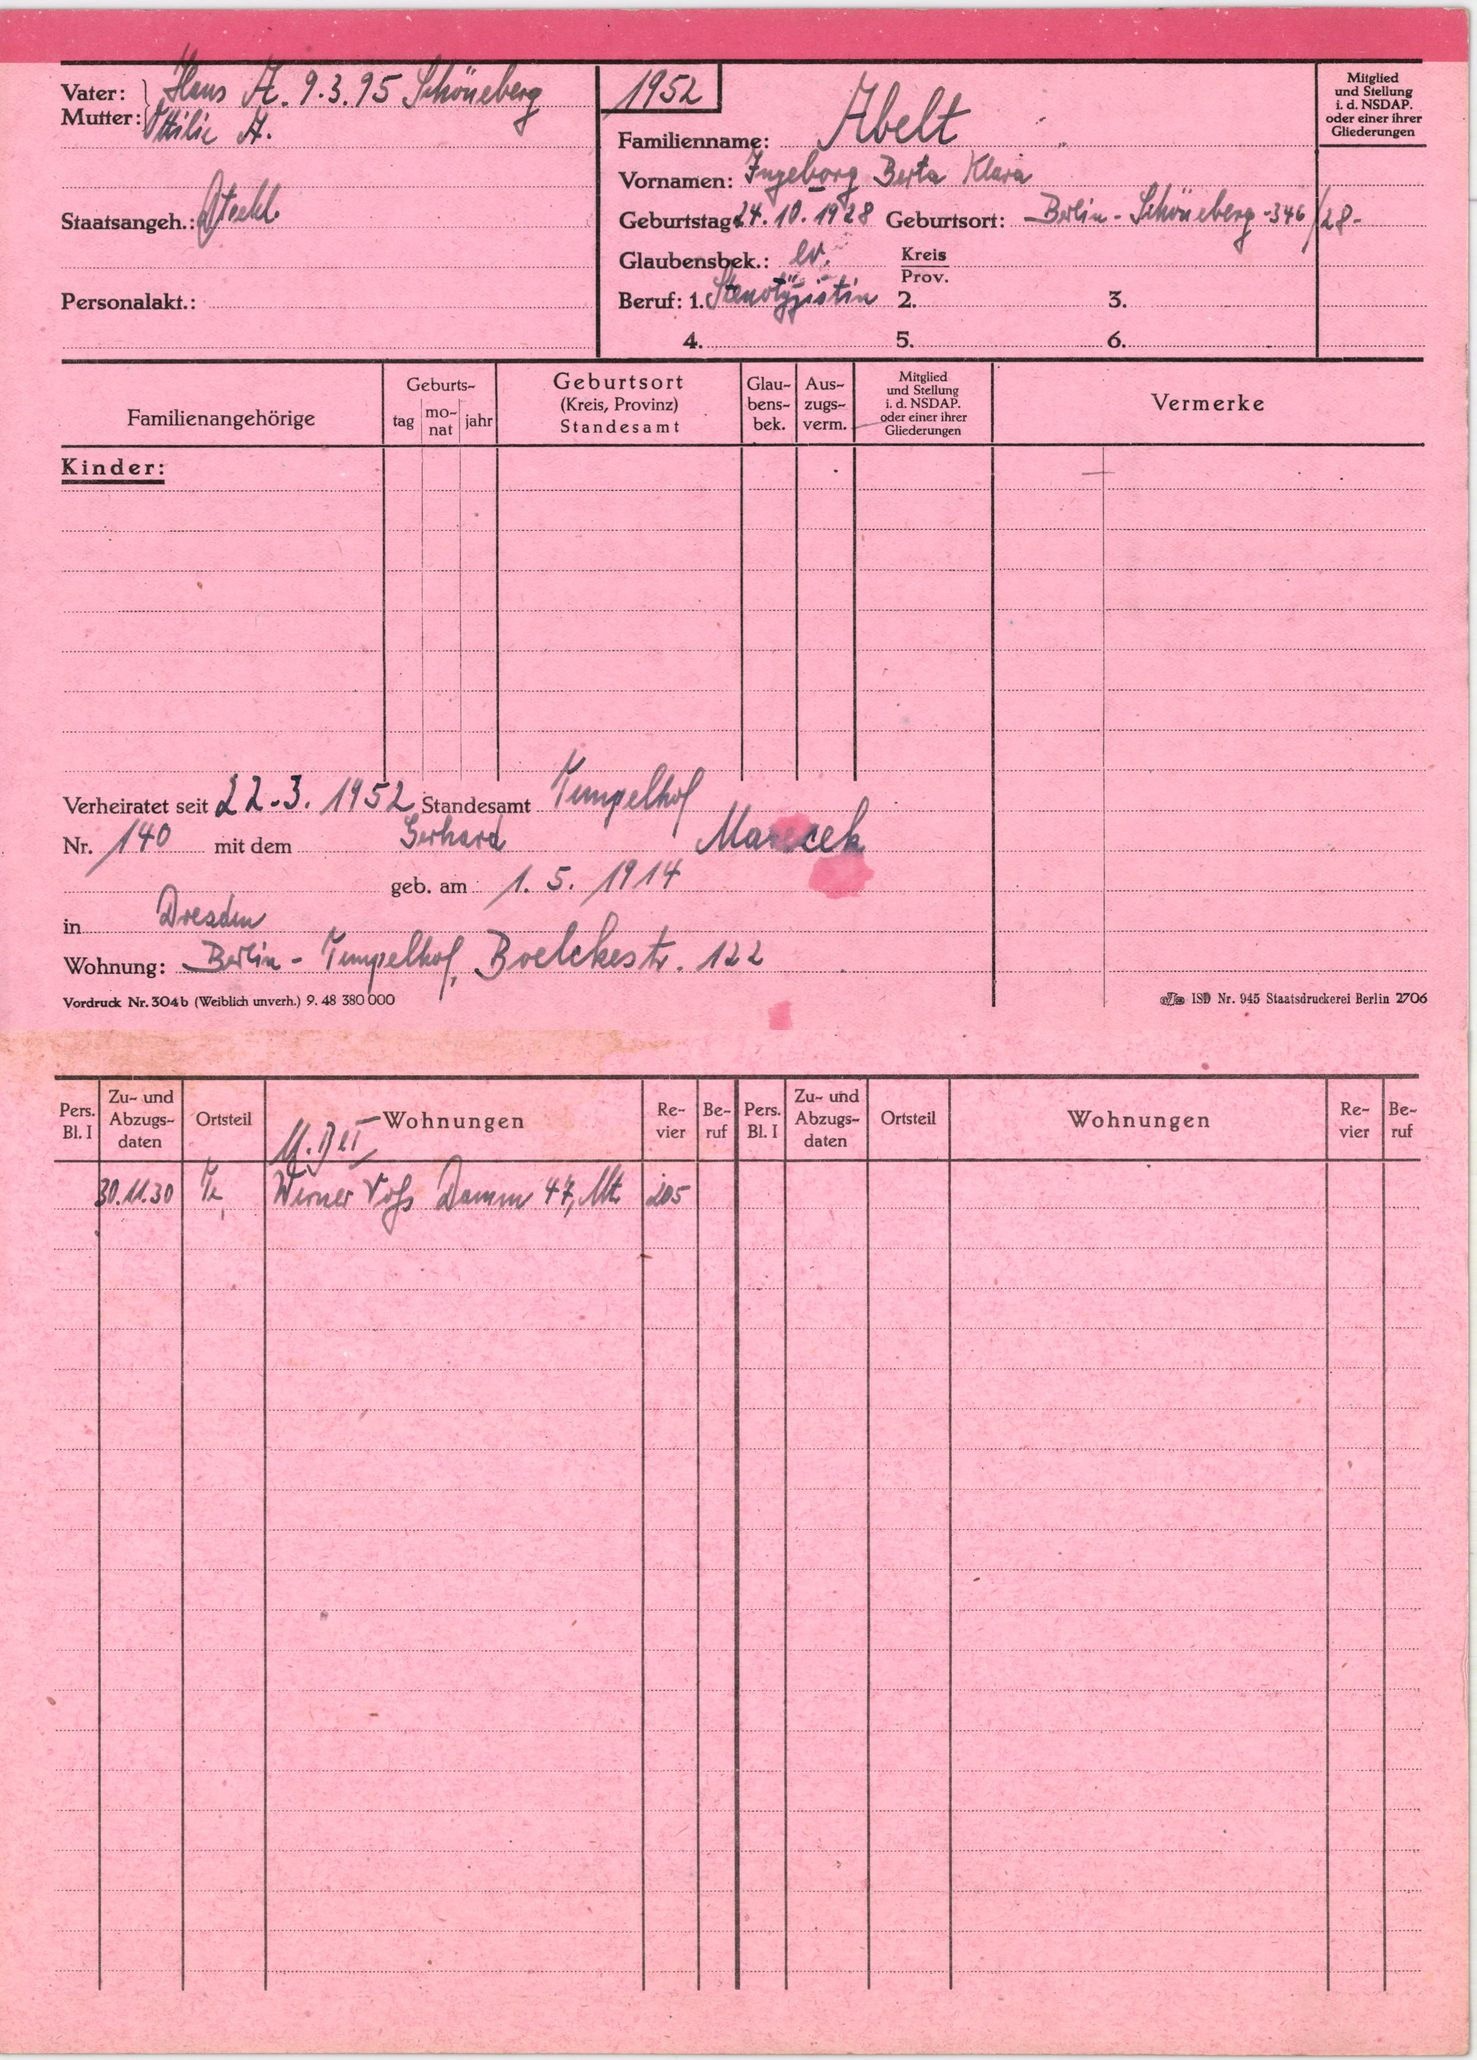
Abelt